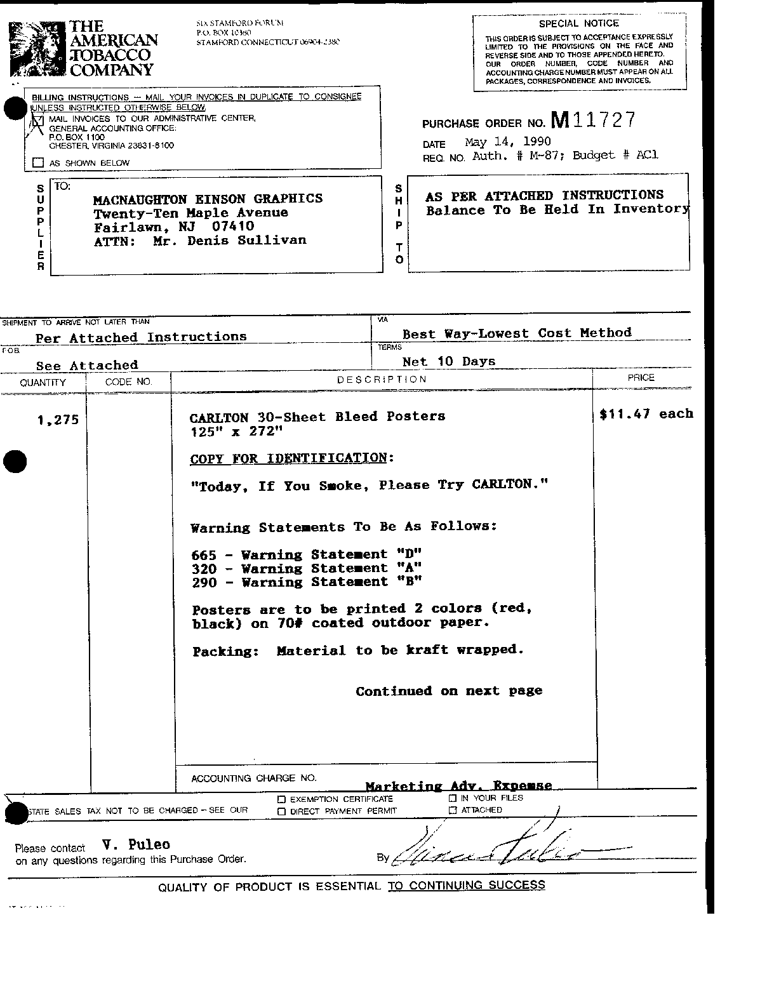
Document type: Invoice